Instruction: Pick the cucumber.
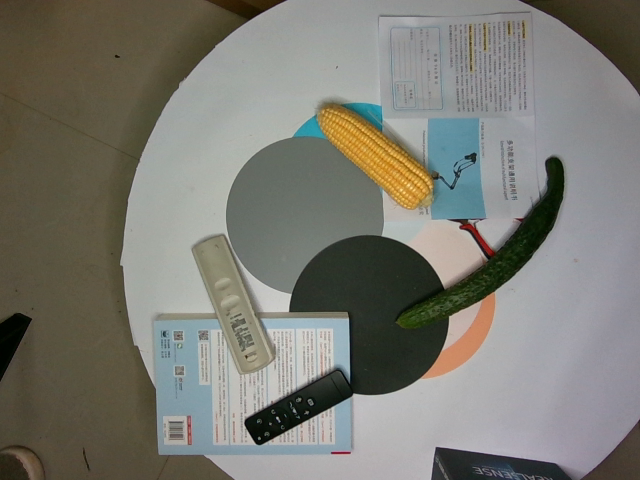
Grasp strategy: vertical